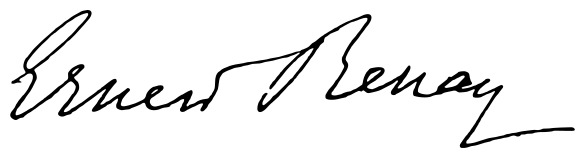
Signature of: ernest renan